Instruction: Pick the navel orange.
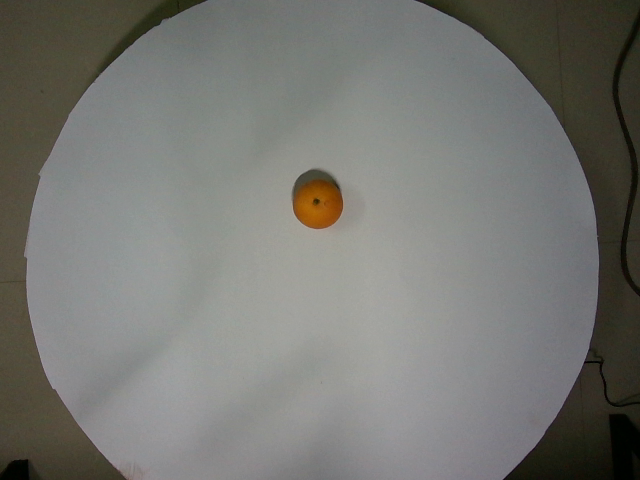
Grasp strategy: vertical